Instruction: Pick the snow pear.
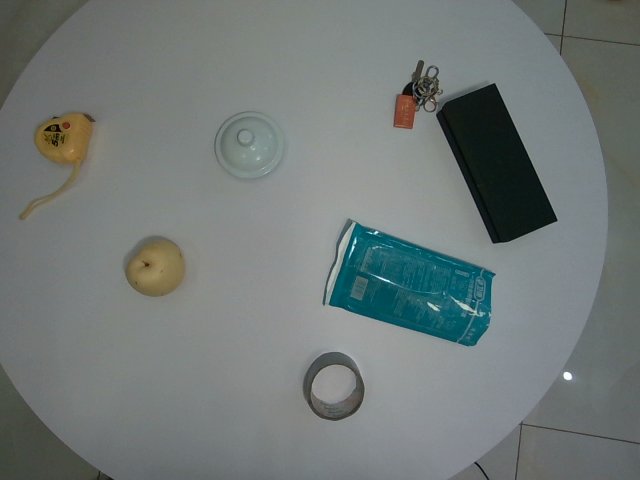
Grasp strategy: vertical